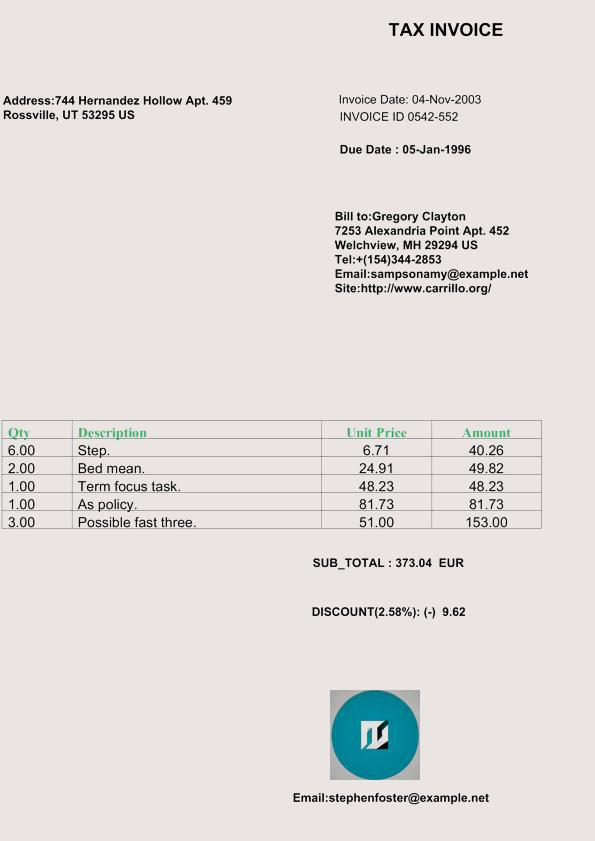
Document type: Invoice